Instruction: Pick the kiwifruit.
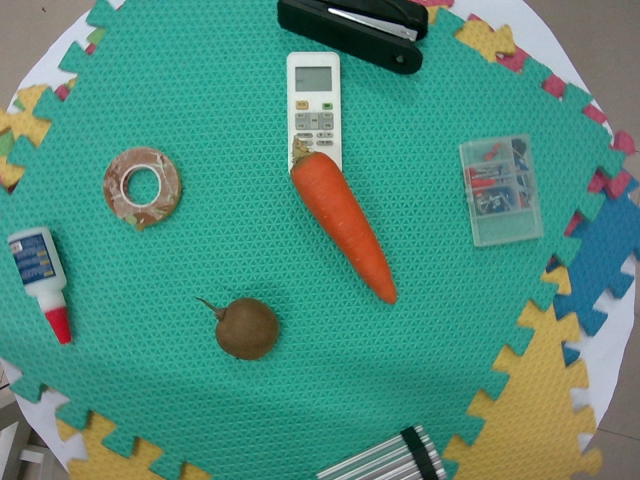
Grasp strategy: vertical